Question: What is the name of the tenant mentioned in the document?
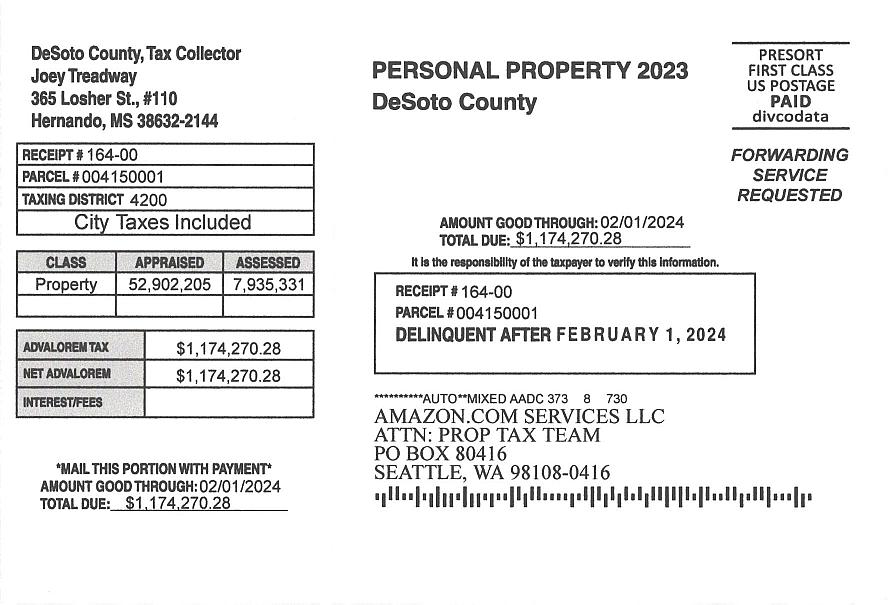
Answer: "AMAZON.COM SERVICES LLC"